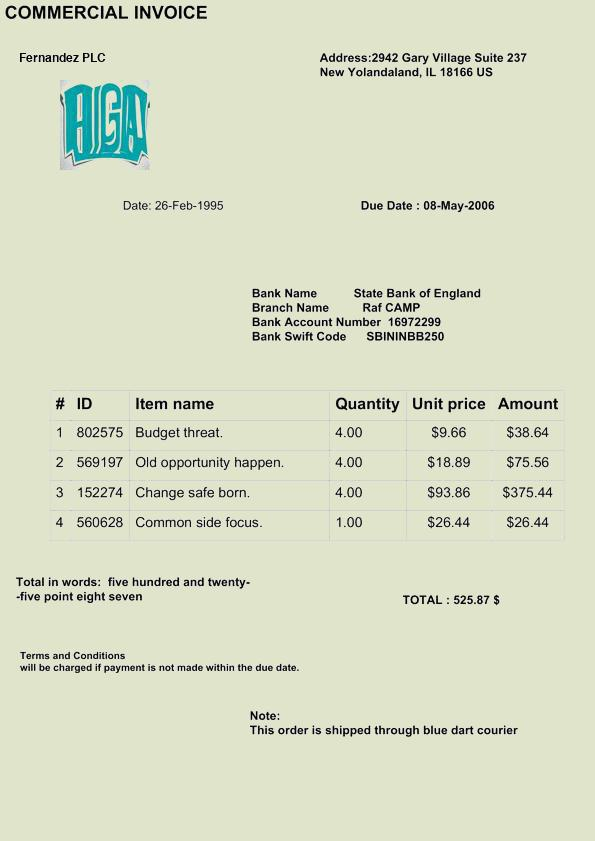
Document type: Invoice